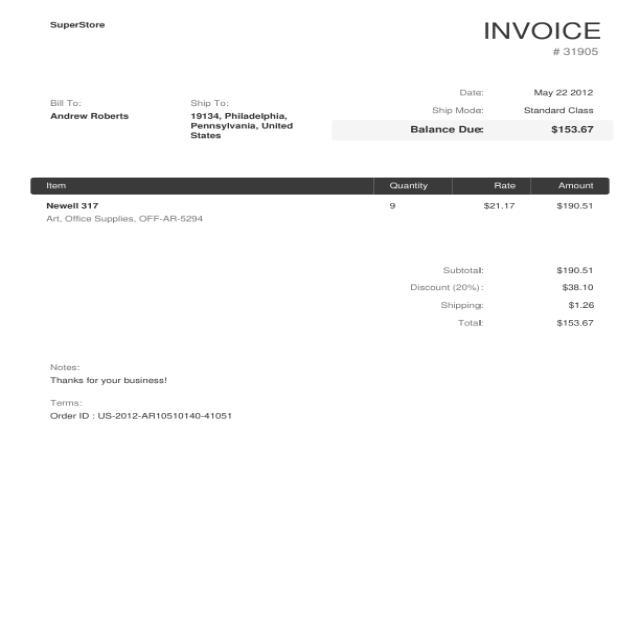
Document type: Invoice